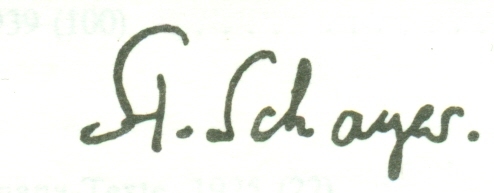
Signature of: stanisław schayer